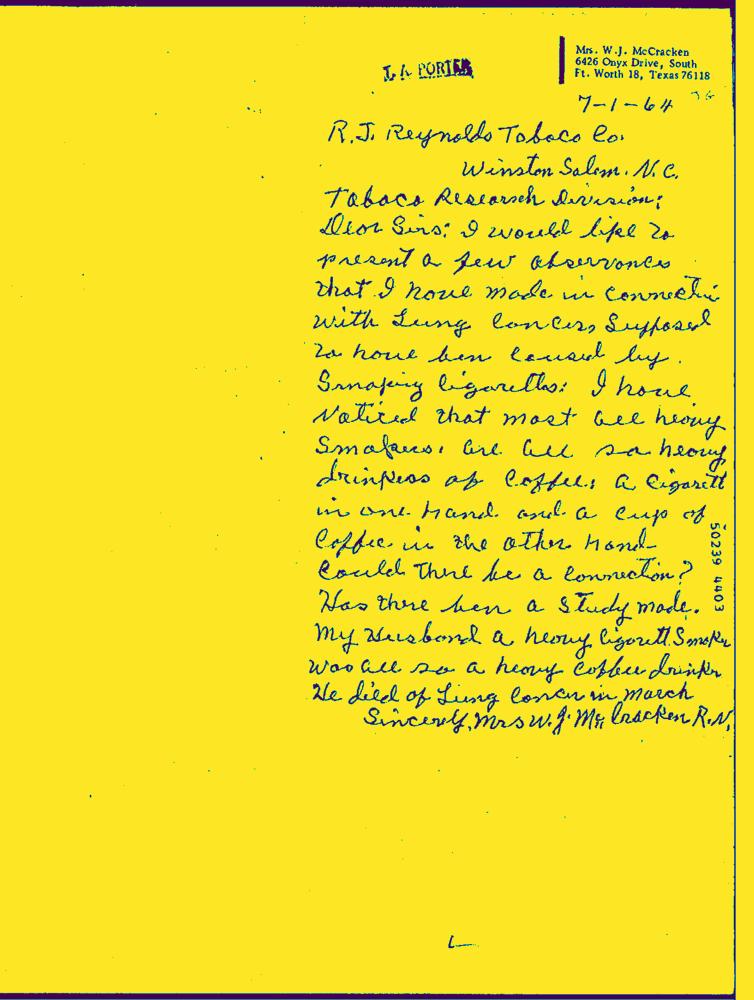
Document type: Hand-Written